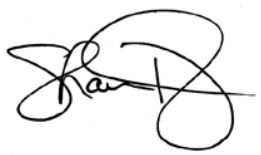
Signature of: shawn thierry